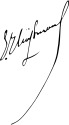
Signature of: joris karl huysmans